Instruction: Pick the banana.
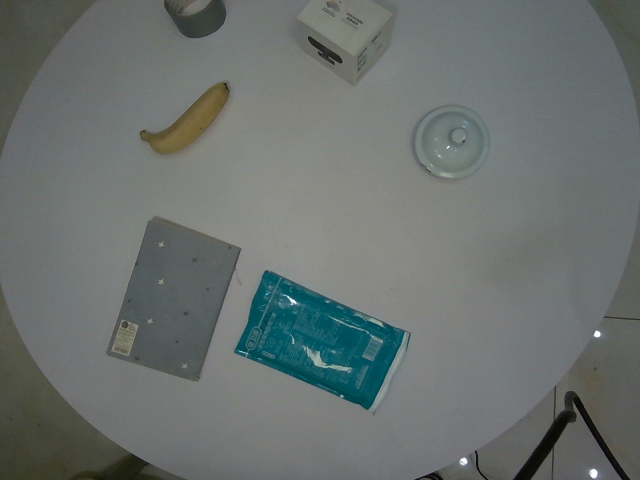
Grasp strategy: vertical